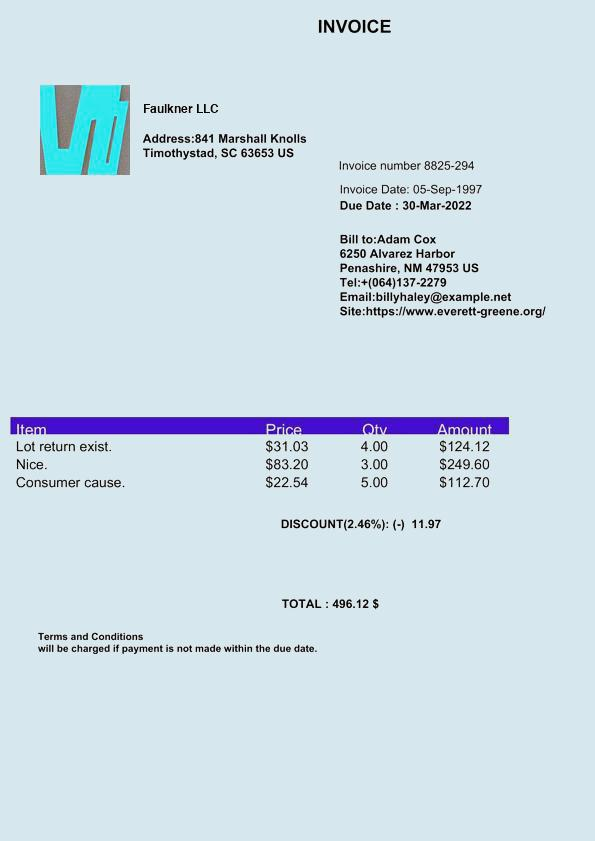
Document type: Invoice